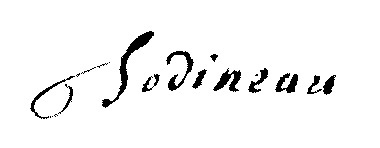
Signature of: jean pierre étienne lazare bodineau